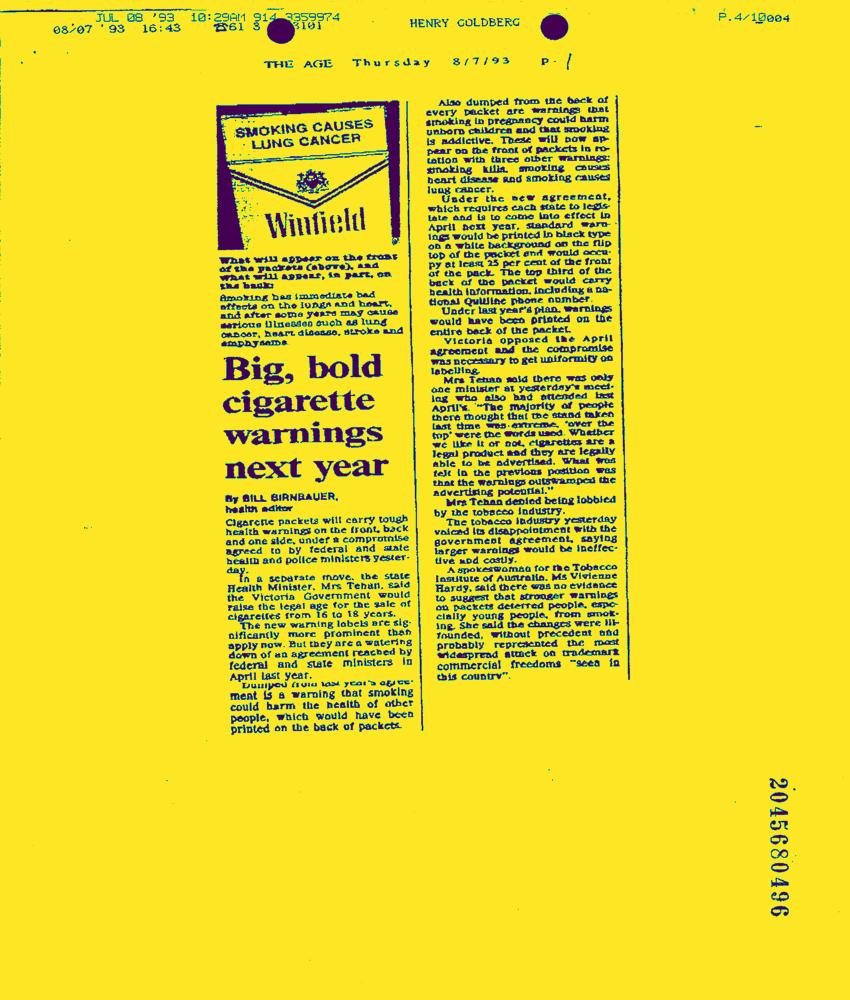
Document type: News-Article